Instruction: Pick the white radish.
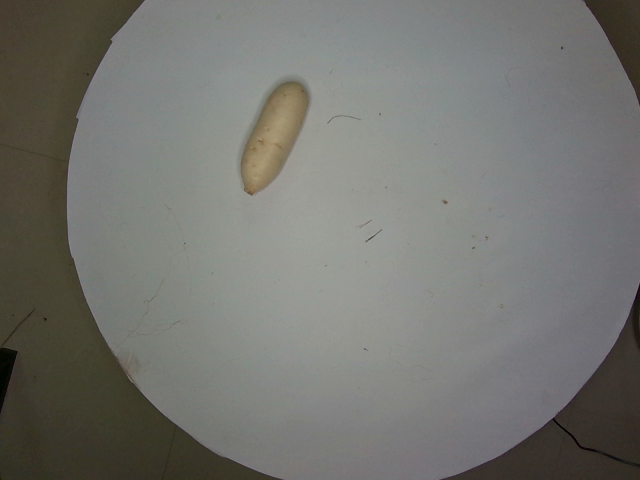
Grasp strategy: vertical